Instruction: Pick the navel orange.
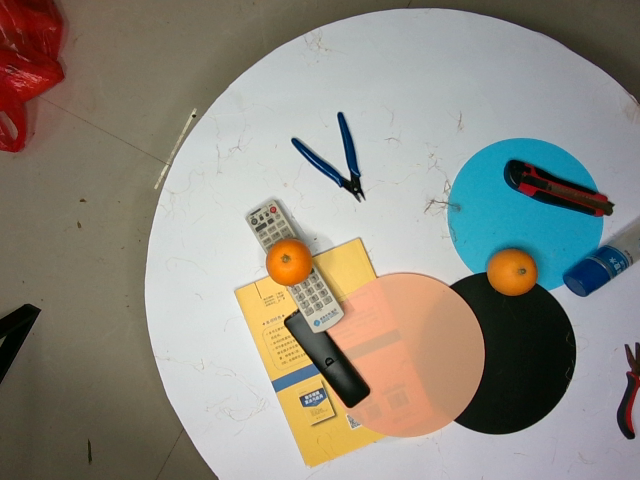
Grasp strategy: vertical